Question: Can you provide the account number mentioned in the document?
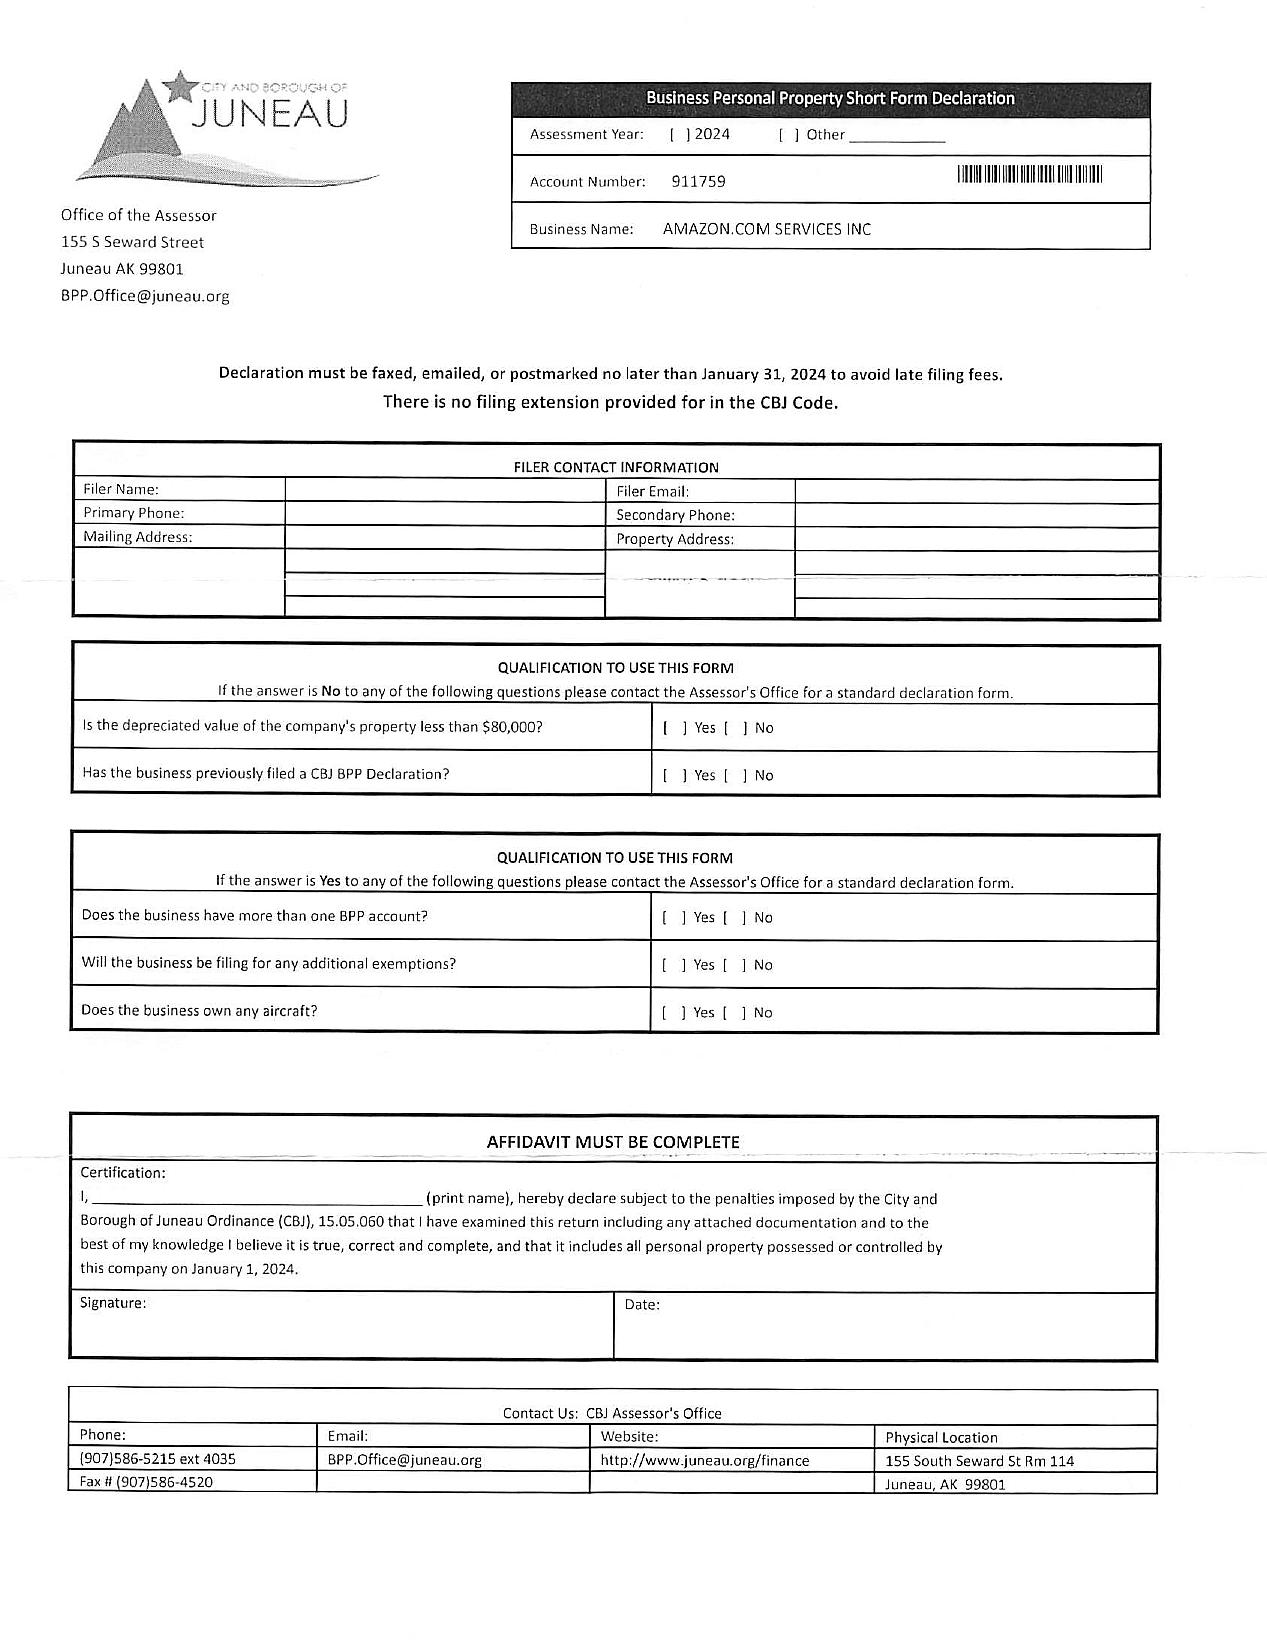
Answer: "911759"